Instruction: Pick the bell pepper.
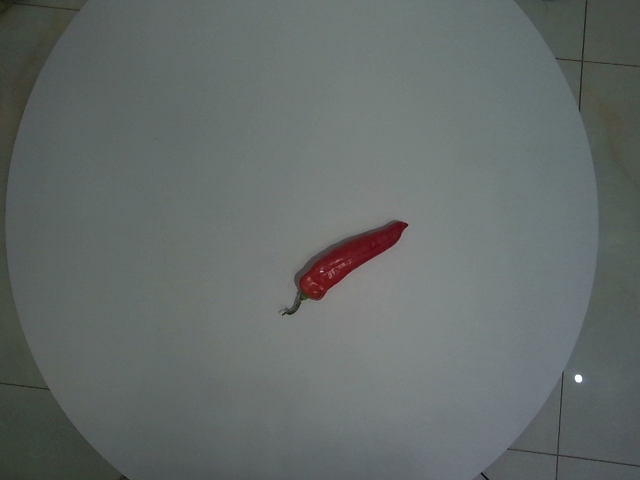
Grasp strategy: vertical